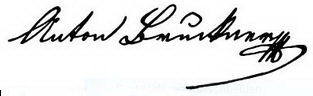
Signature of: anton bruckner